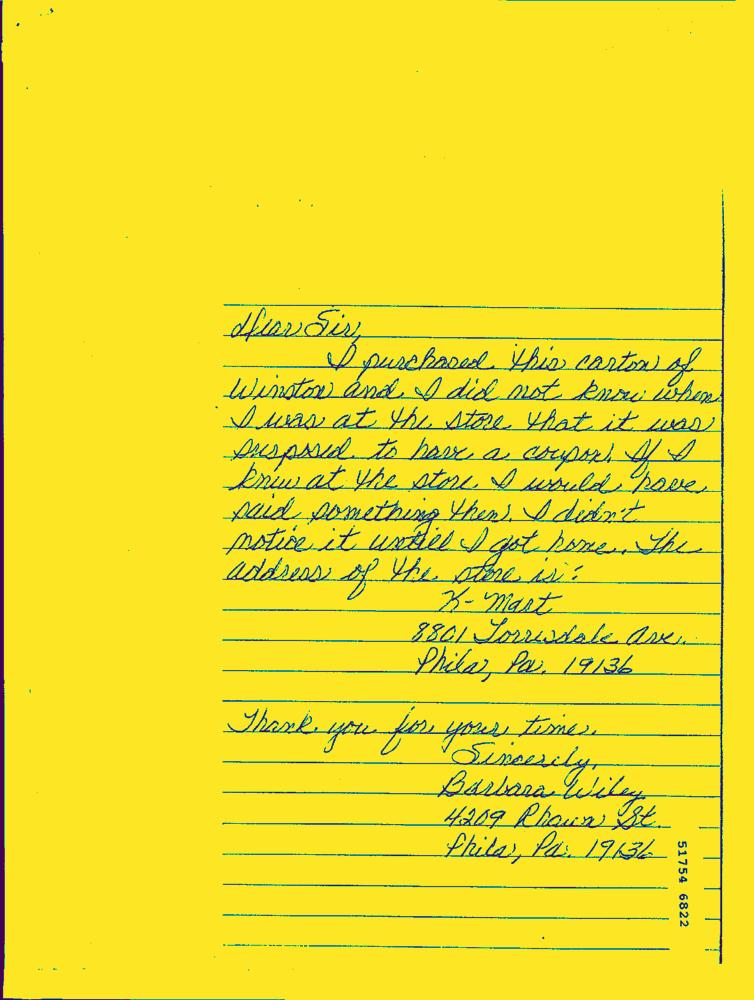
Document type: Hand-Written